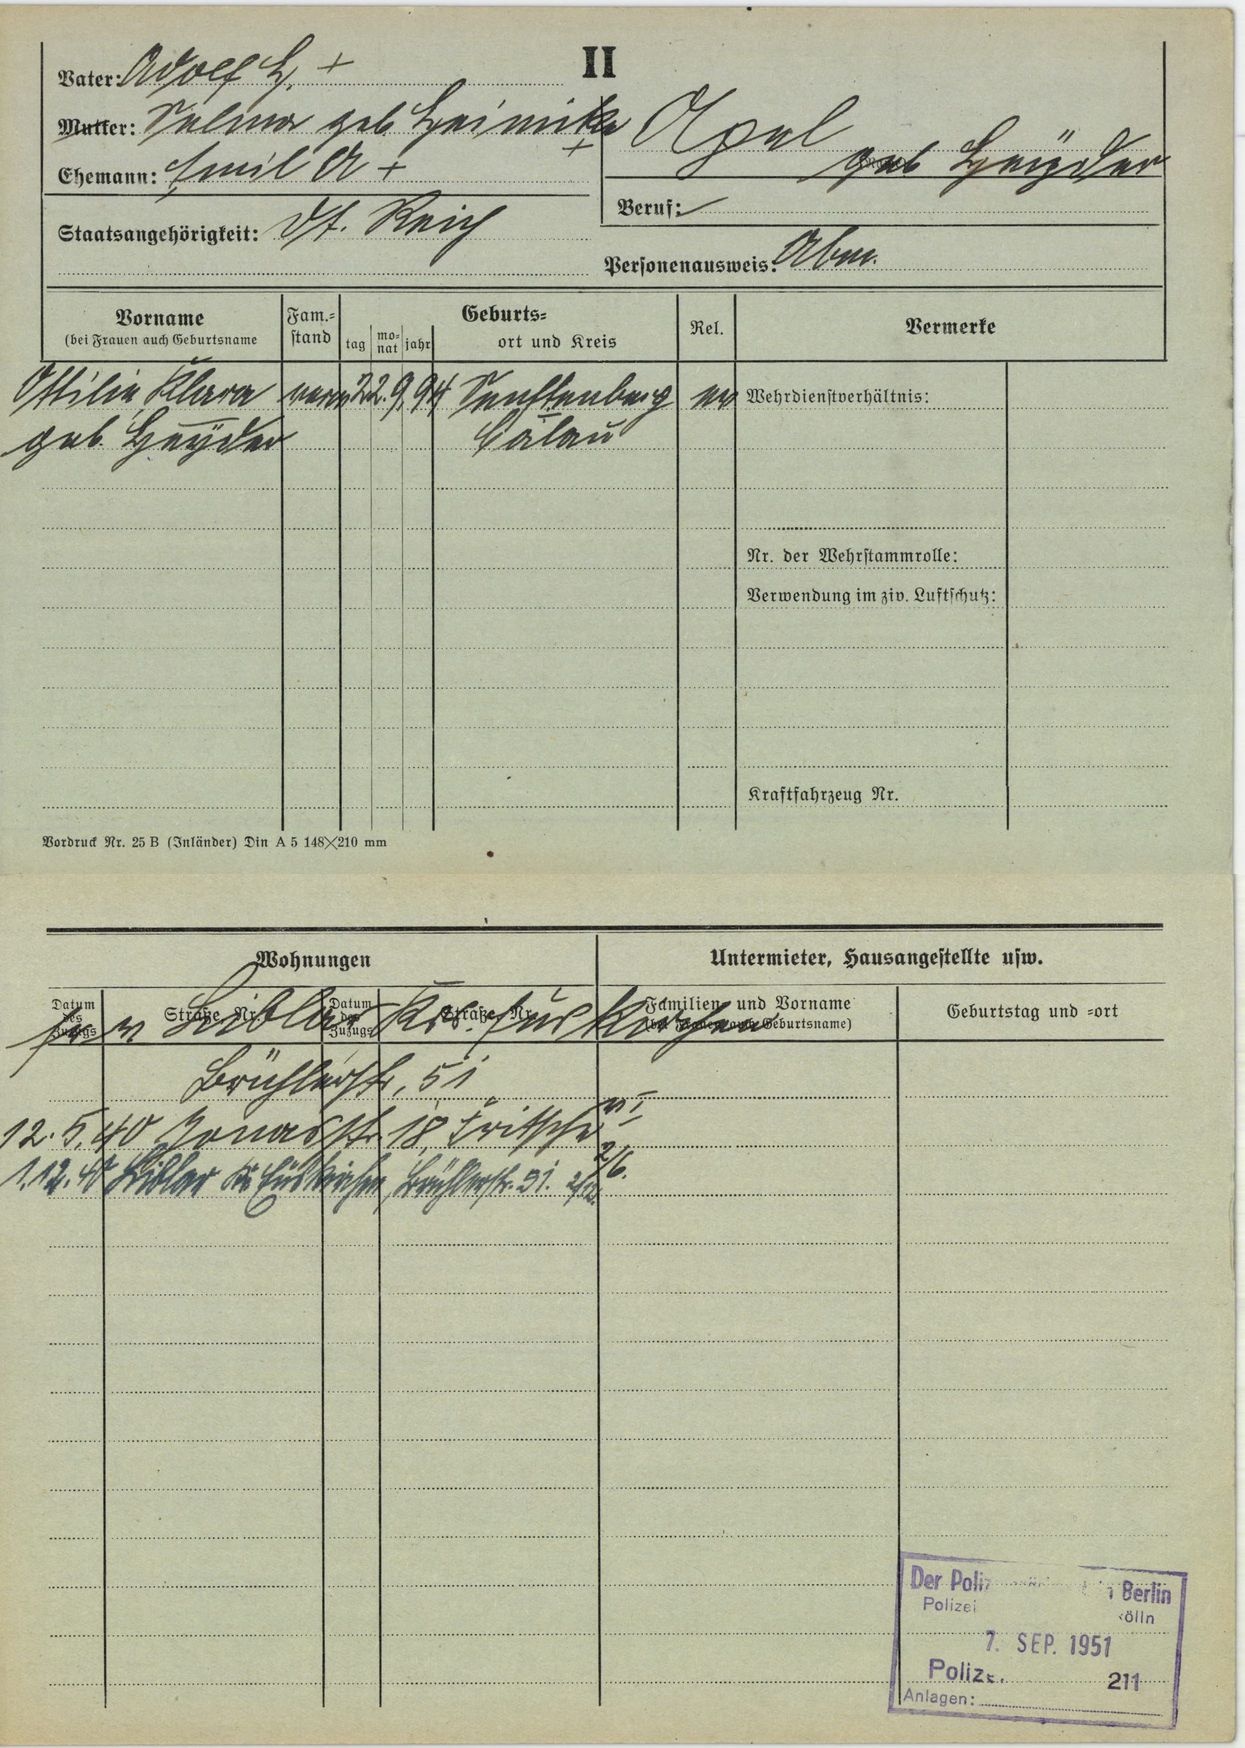
Apel
geb Heyder